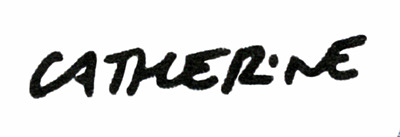
Signature of: catherine meurisse